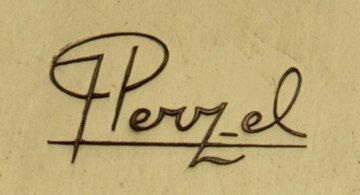
Signature of: jean perzel